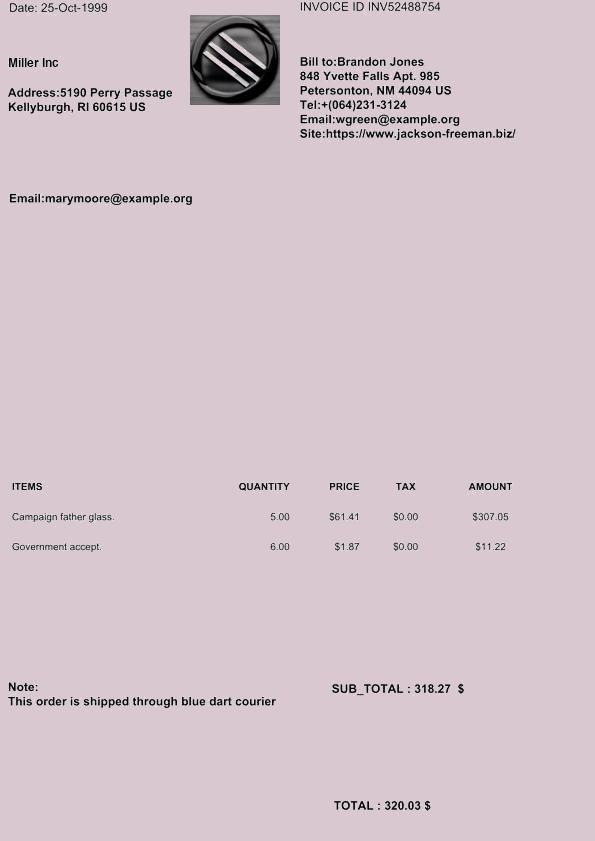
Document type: Invoice